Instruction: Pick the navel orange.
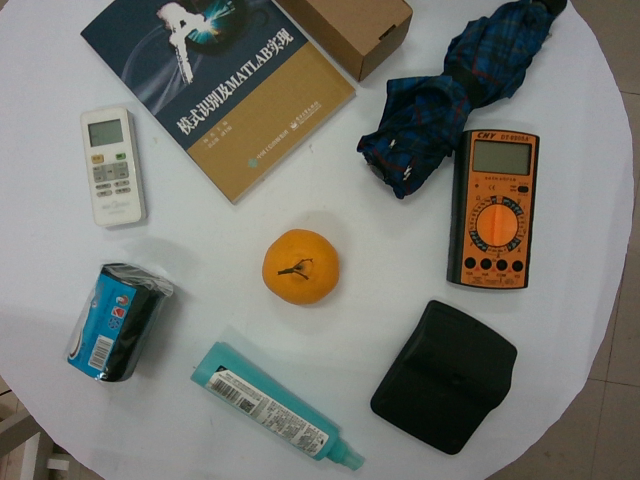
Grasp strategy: vertical